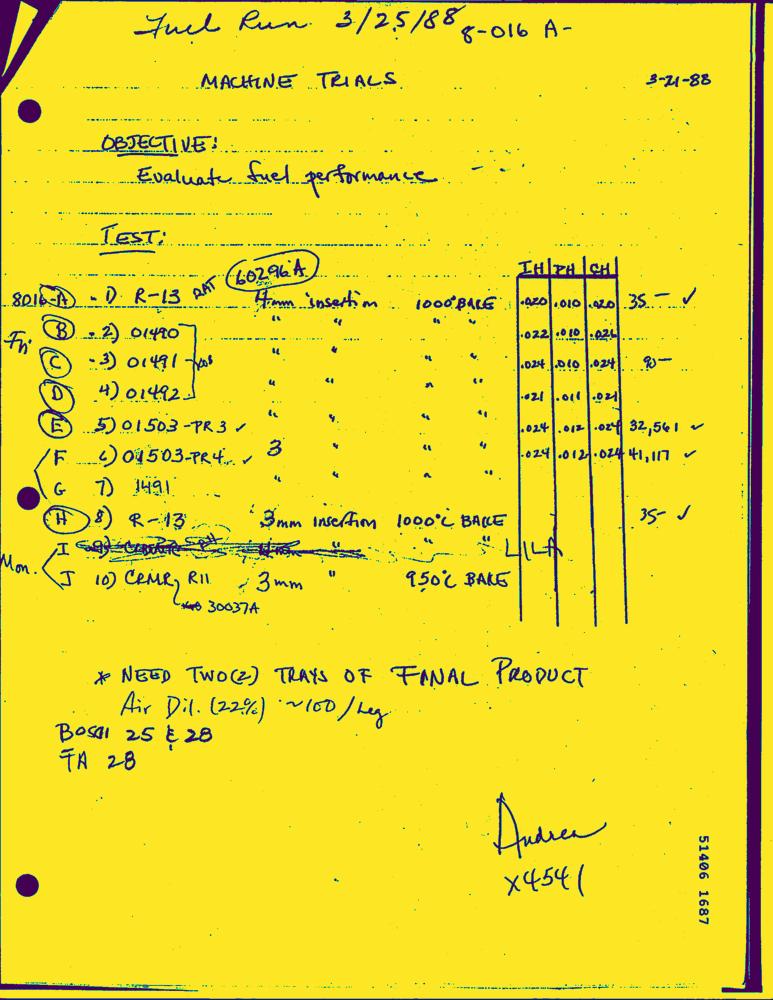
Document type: Hand-Written